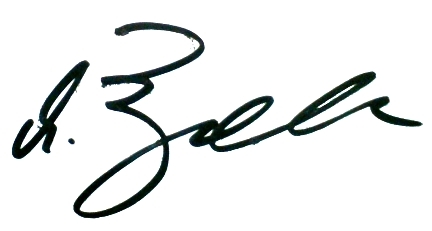
Signature of: monika brodka